Question: What could the diagnosis suggest?
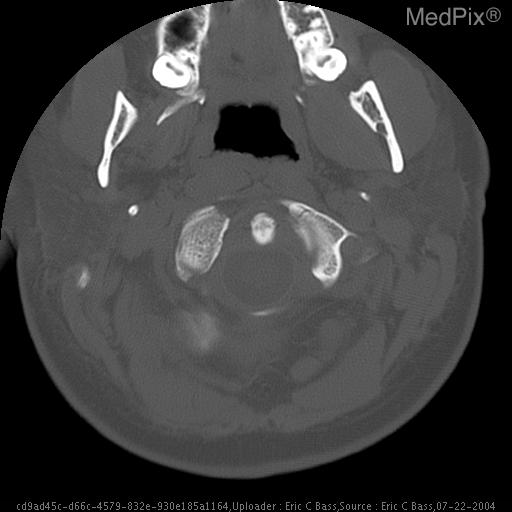
Answer: The possible diagnosis includes Fracture.